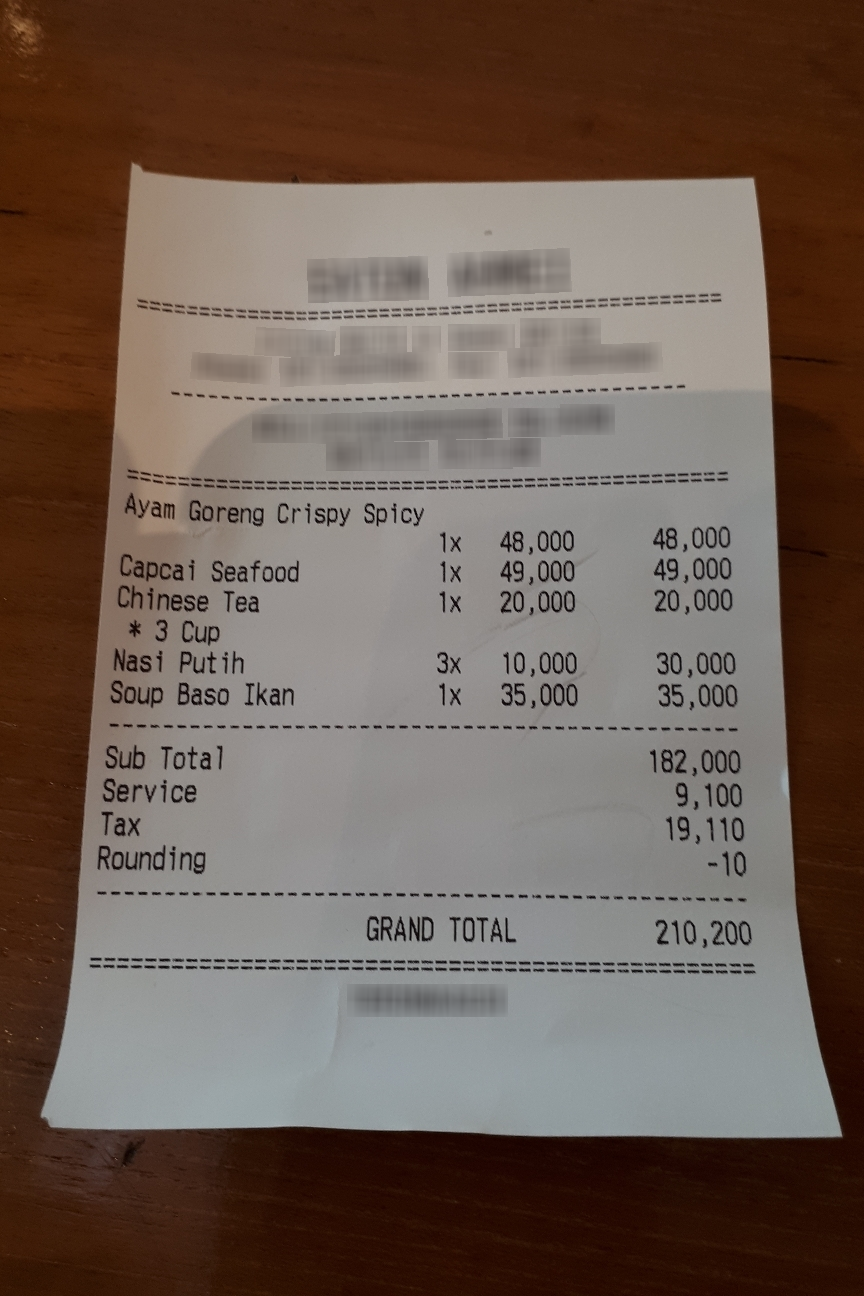
Number of items: 5
Subtotal: 182,000
Service charge: 9,100
Tax: 19,110
Other charges: -10
Total: 210,200
OCR text regions:
text: Ayam
text: Goreng
text: Crispy
text: Spicy
text: 1x
text: 48,000
text: 48,000
text: Capcai
text: Seafood
text: 1x
text: 49,000
text: 49,000
text: Chinese
text: Tea
text: 1x
text: 20,000
text: 20,000
text: *
text: 3
text: Cup
text: Nasi
text: Putih
text: 3x
text: 10,000
text: 30,000
text: Soup
text: Baso
text: Ikan
text: 1x
text: 35,000
text: 35,000
text: Sub
text: Total
text: 182,000
text: Service
text: 9,100
text: Tax
text: 19,110
text: Rounding
text: -10
text: GRAND
text: TOTAL
text: 210,200